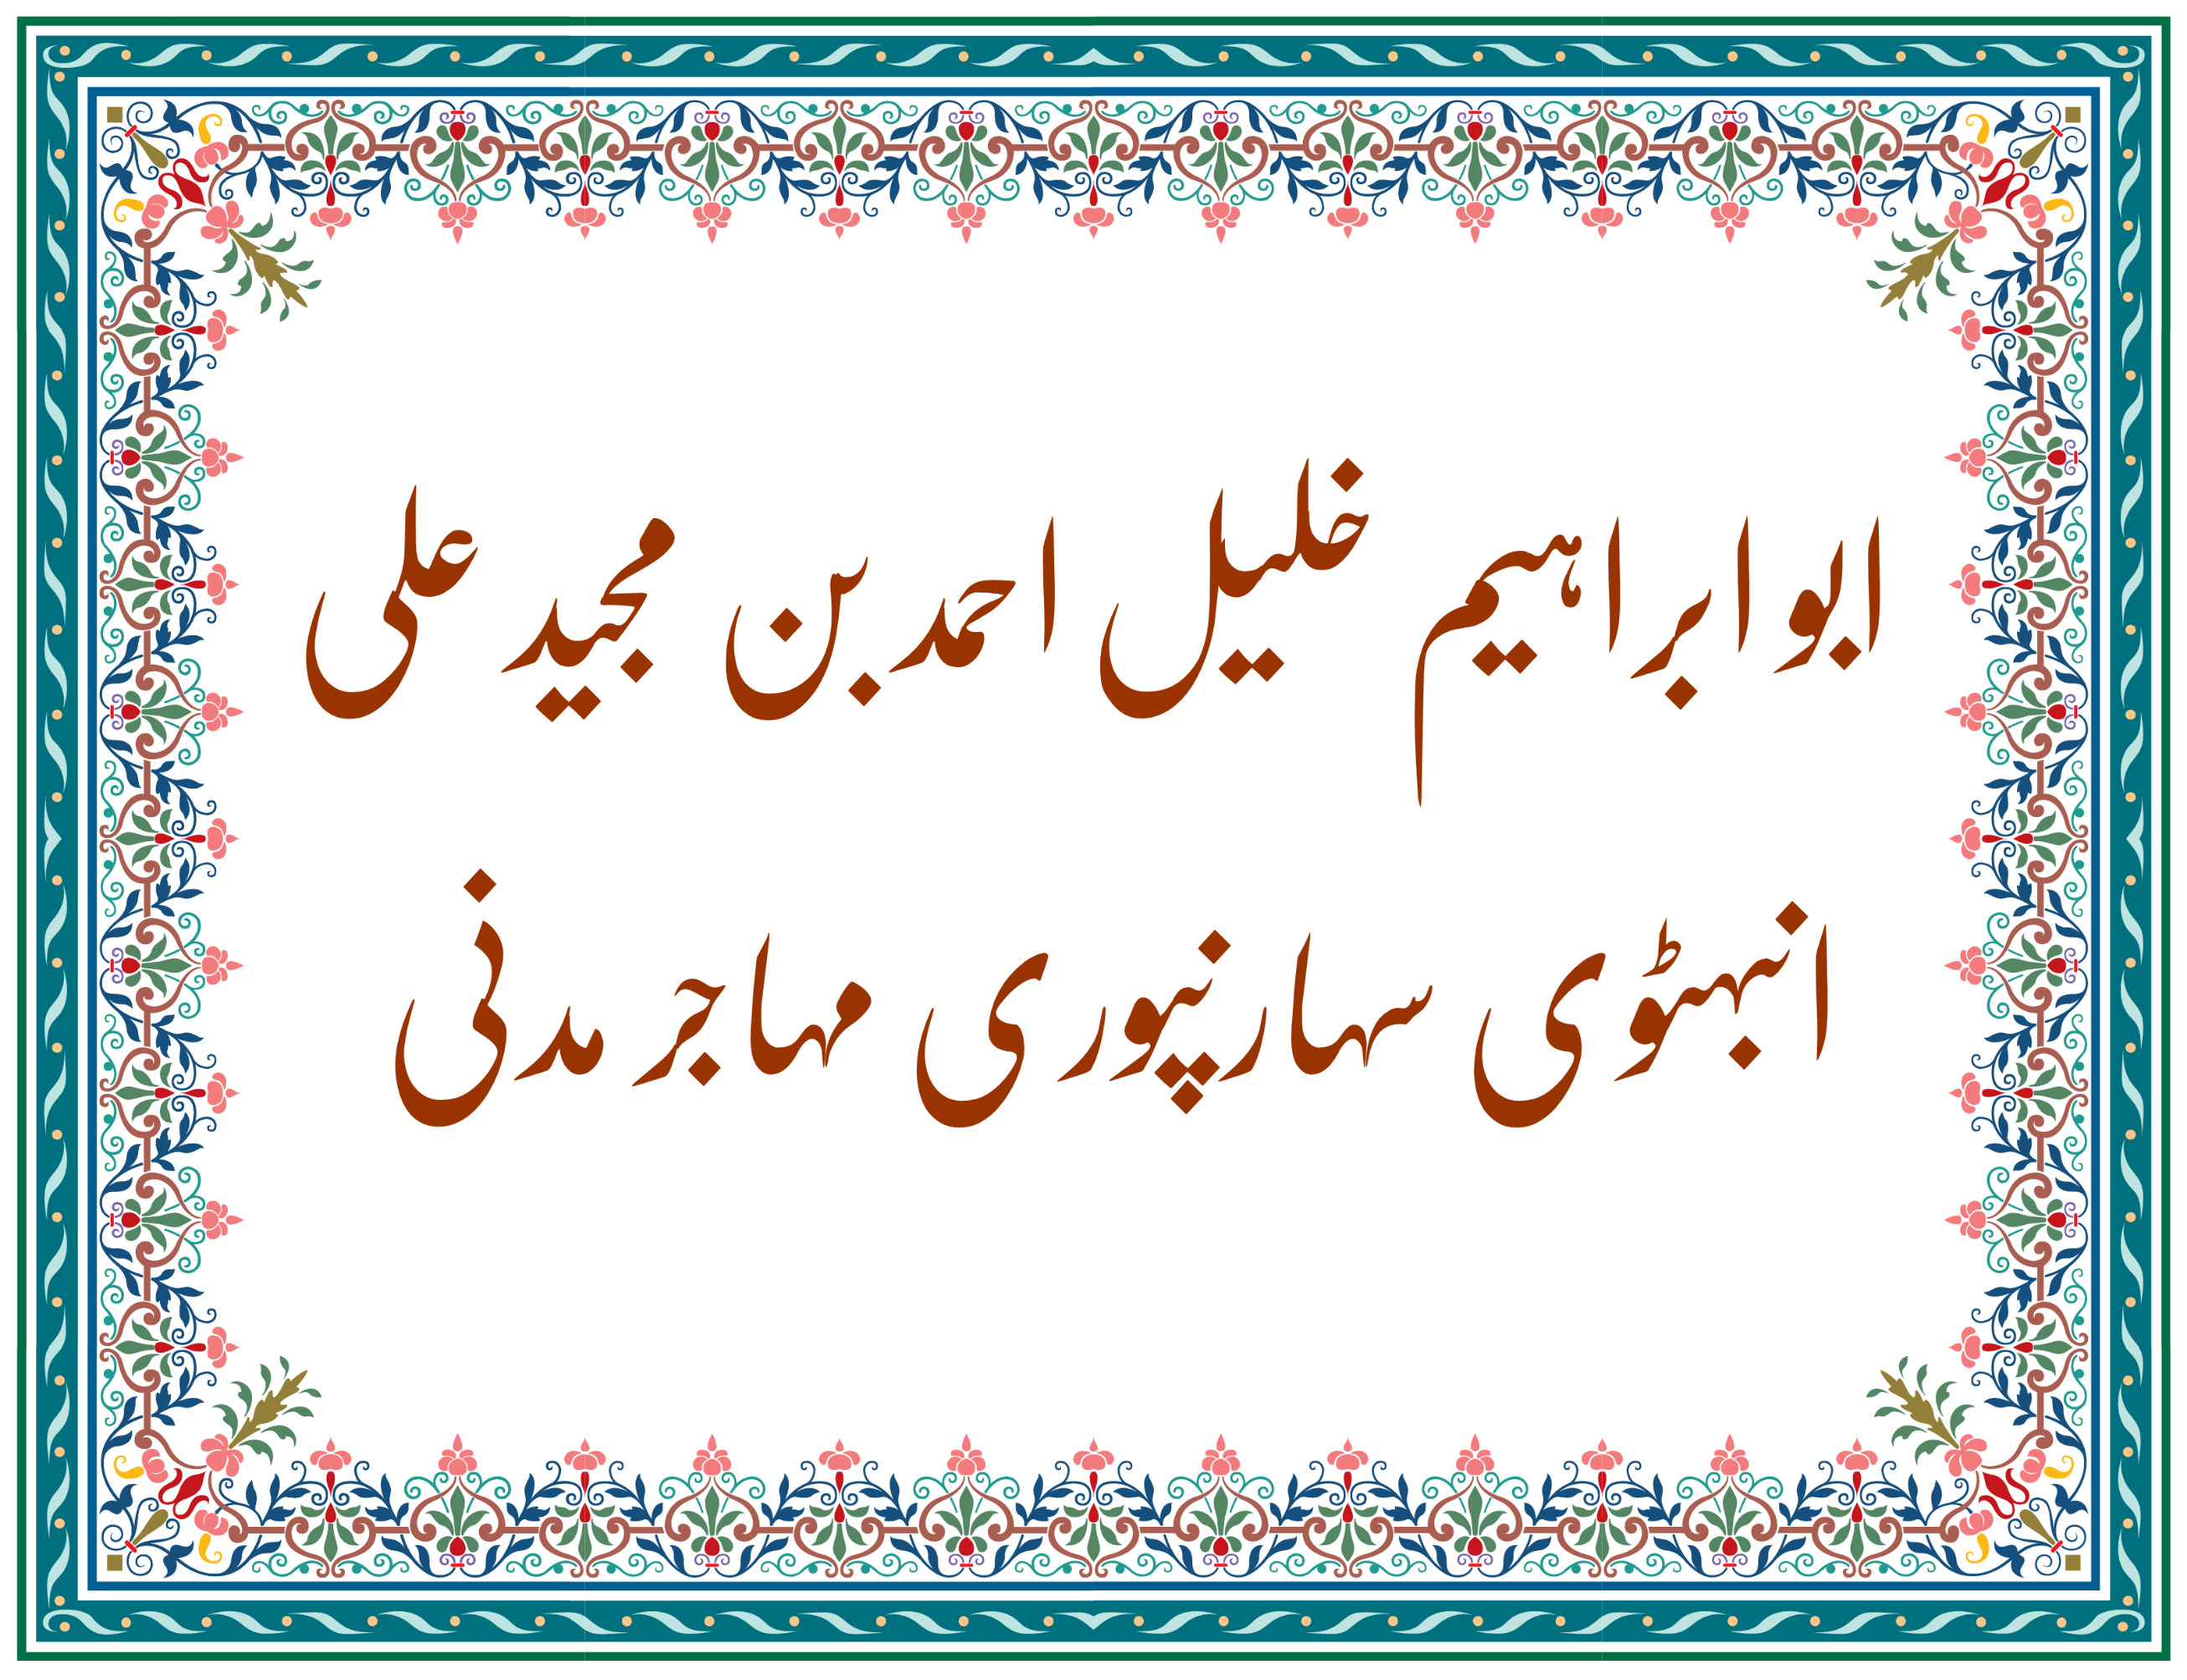
Signature of: khalil ahmad saharanpuri